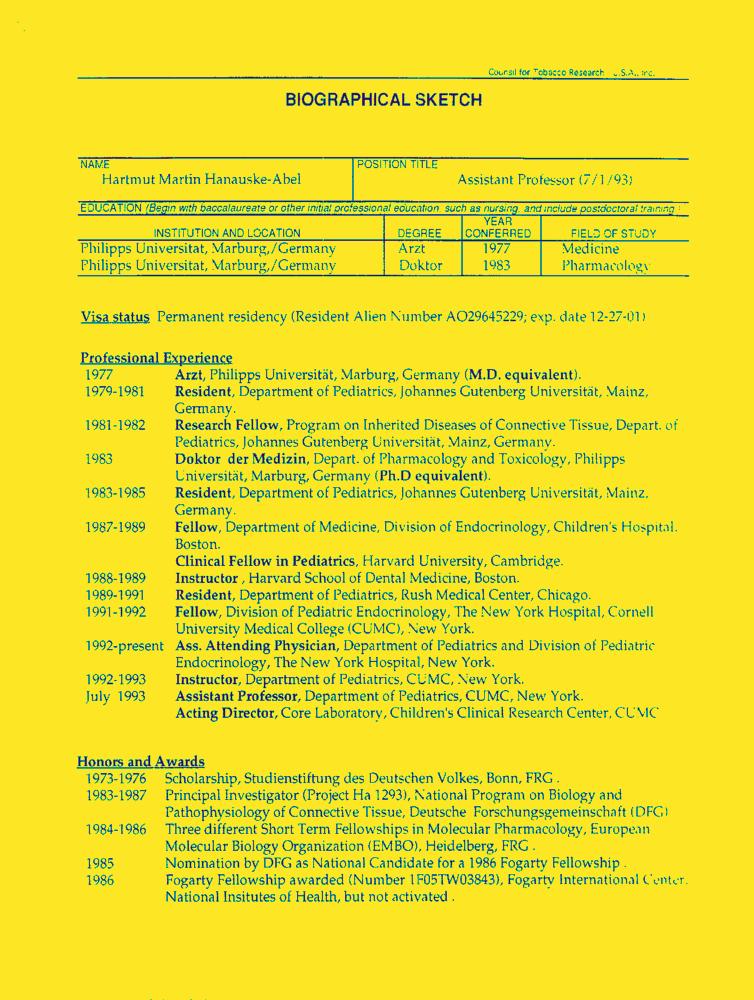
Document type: Resume-Doc